Question: How does the patient history play a role?
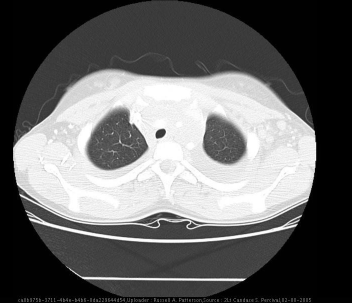
Answer: The patient's history of History (can include gestational age, or age in days, weeks, months):
Previously healthy 13 y/o female with shortness of breath on exertion. is key in understanding the case.